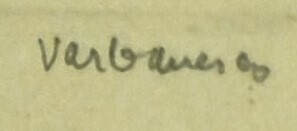
Signature of: dimitri varbanesco